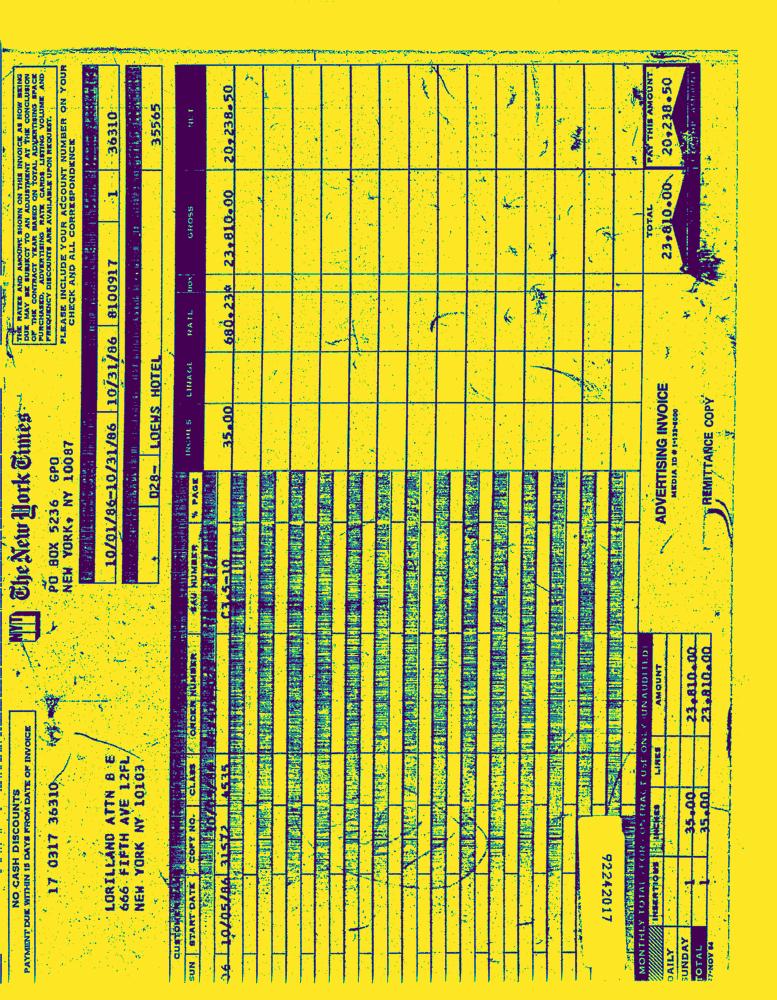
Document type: Invoice-Doc